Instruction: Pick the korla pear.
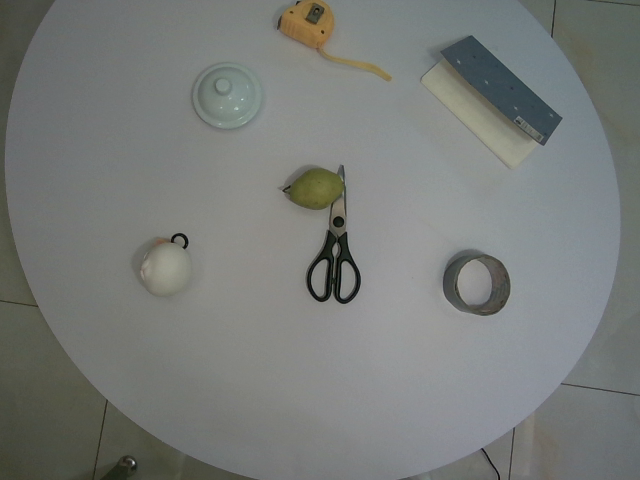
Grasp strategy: vertical